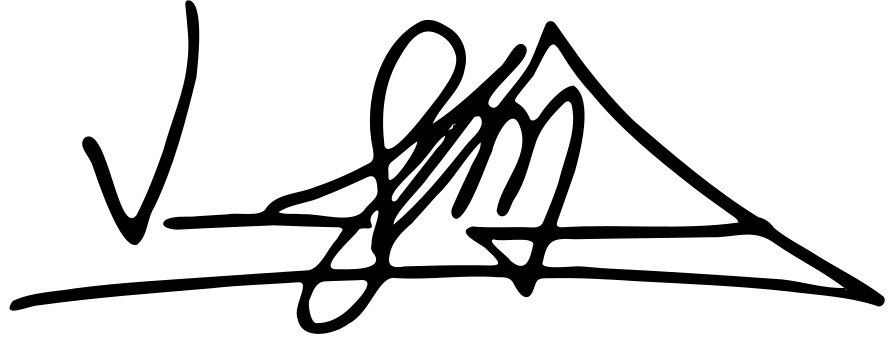
Signature of: verónika mendoza